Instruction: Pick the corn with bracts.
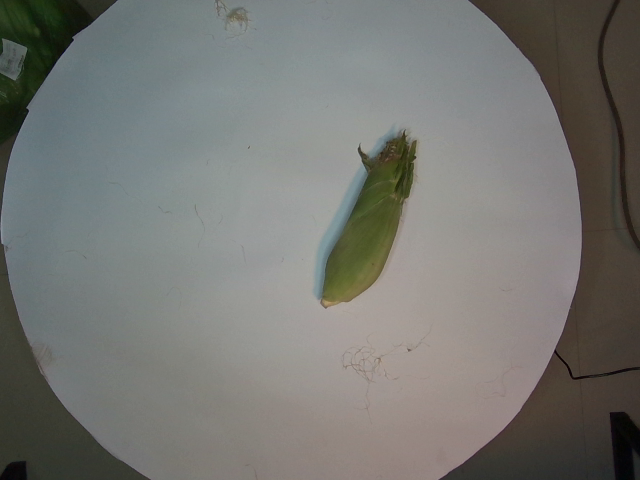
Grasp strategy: vertical